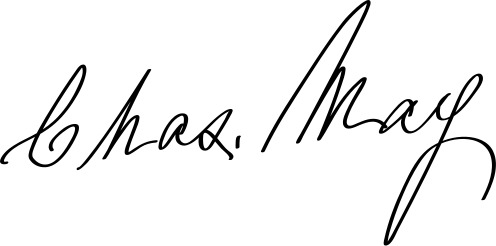
Signature of: charles may